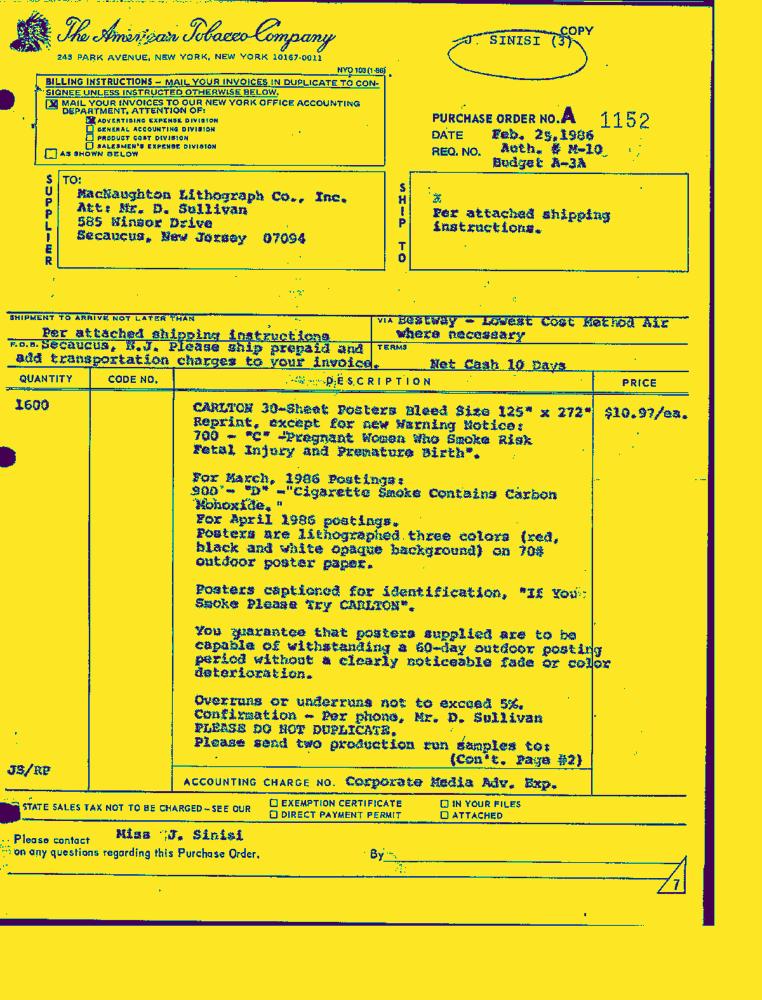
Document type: Invoice-Doc